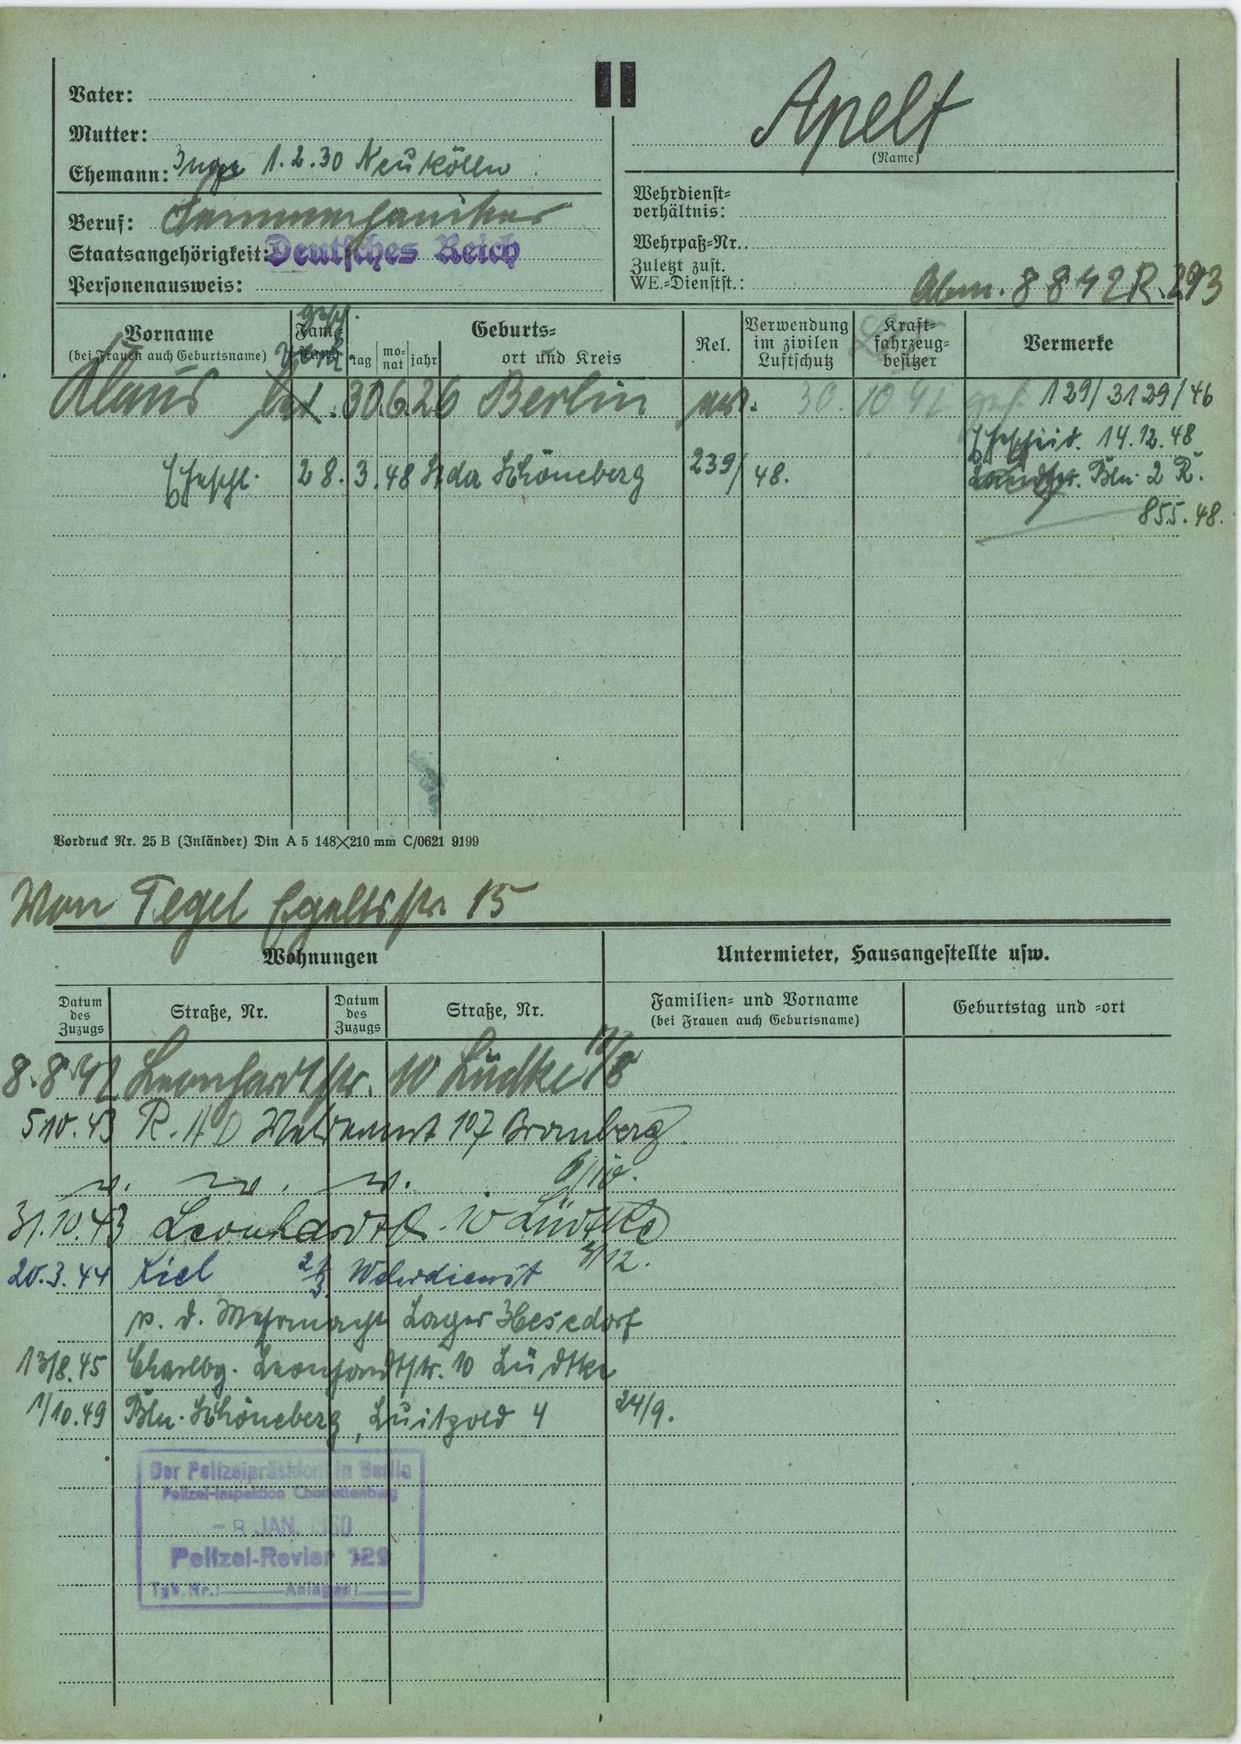
Apelt